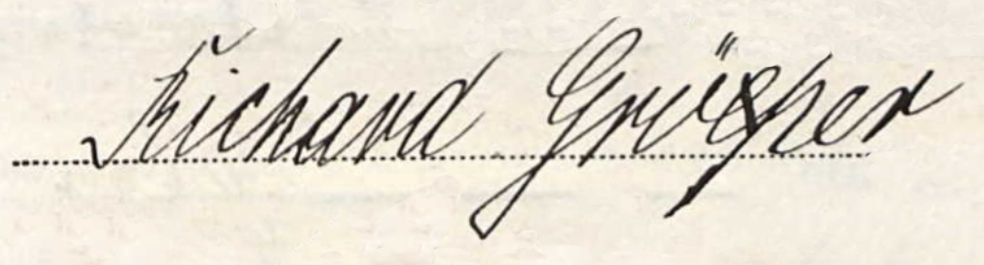
Signature of: richard groeper